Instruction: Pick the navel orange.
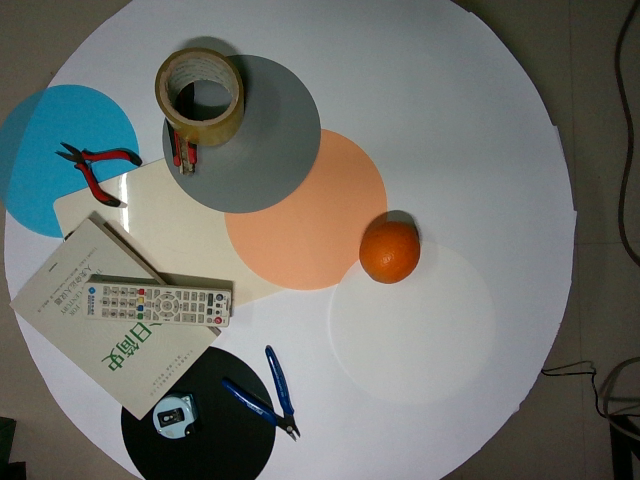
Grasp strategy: vertical